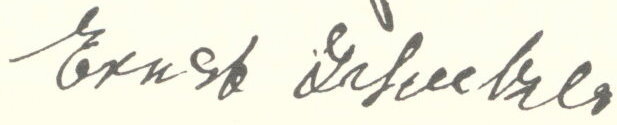
Signature of: ernst schulze